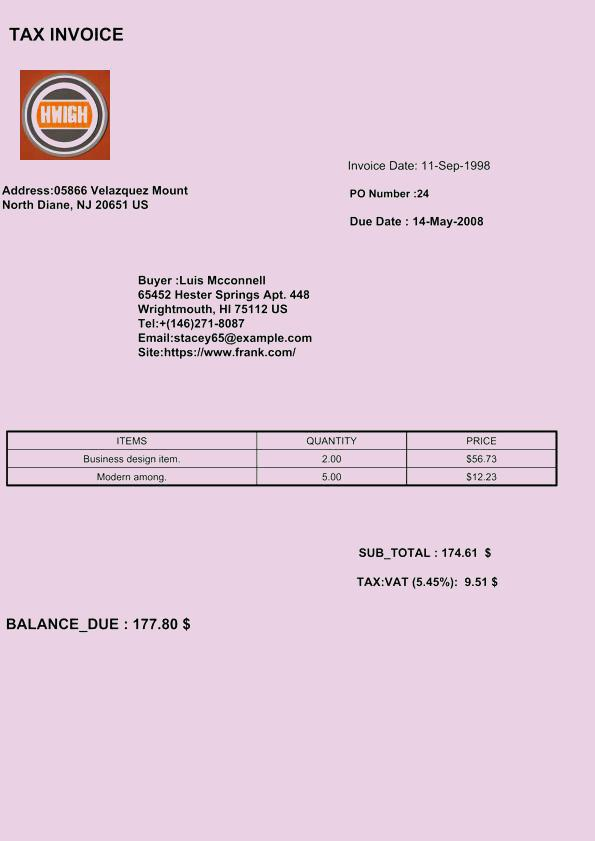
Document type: Invoice